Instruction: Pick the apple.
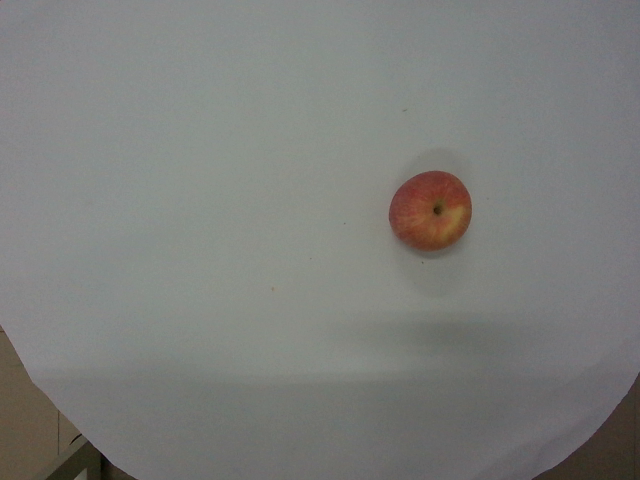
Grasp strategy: vertical